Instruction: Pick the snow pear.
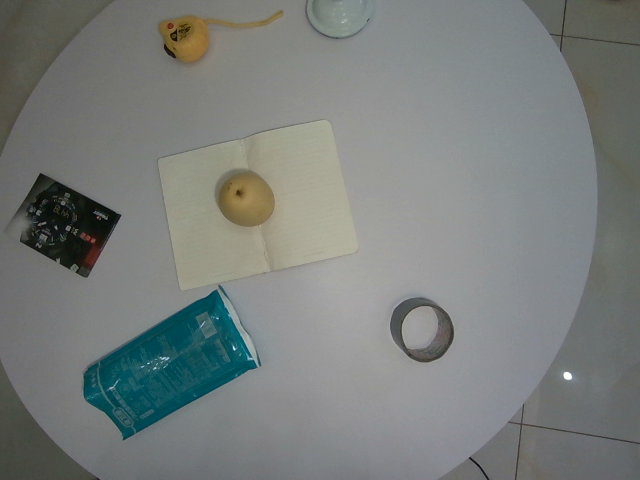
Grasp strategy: vertical